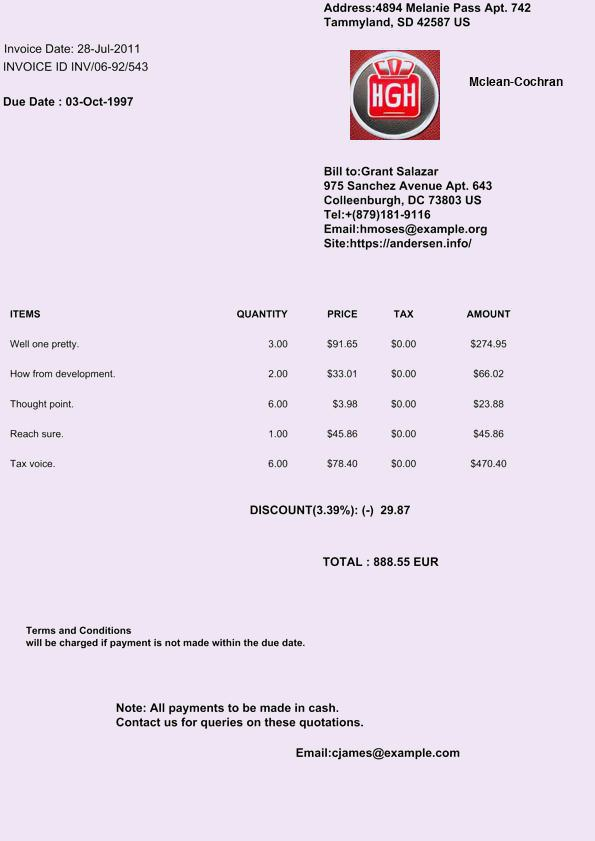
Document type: Invoice